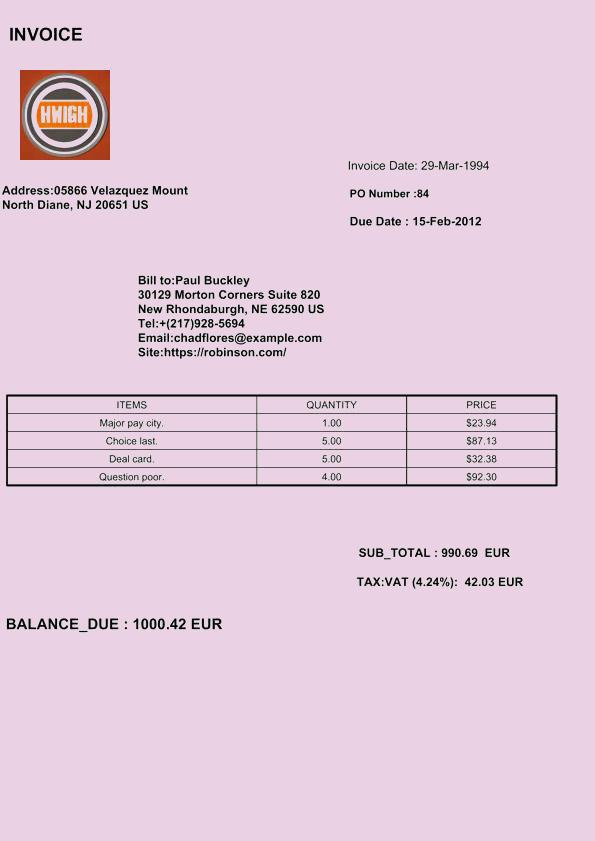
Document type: Invoice